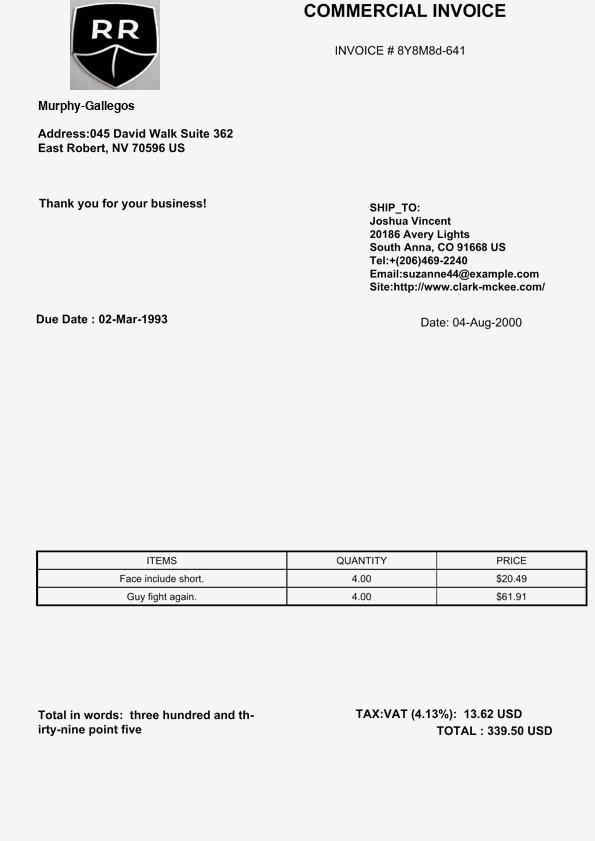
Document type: Invoice